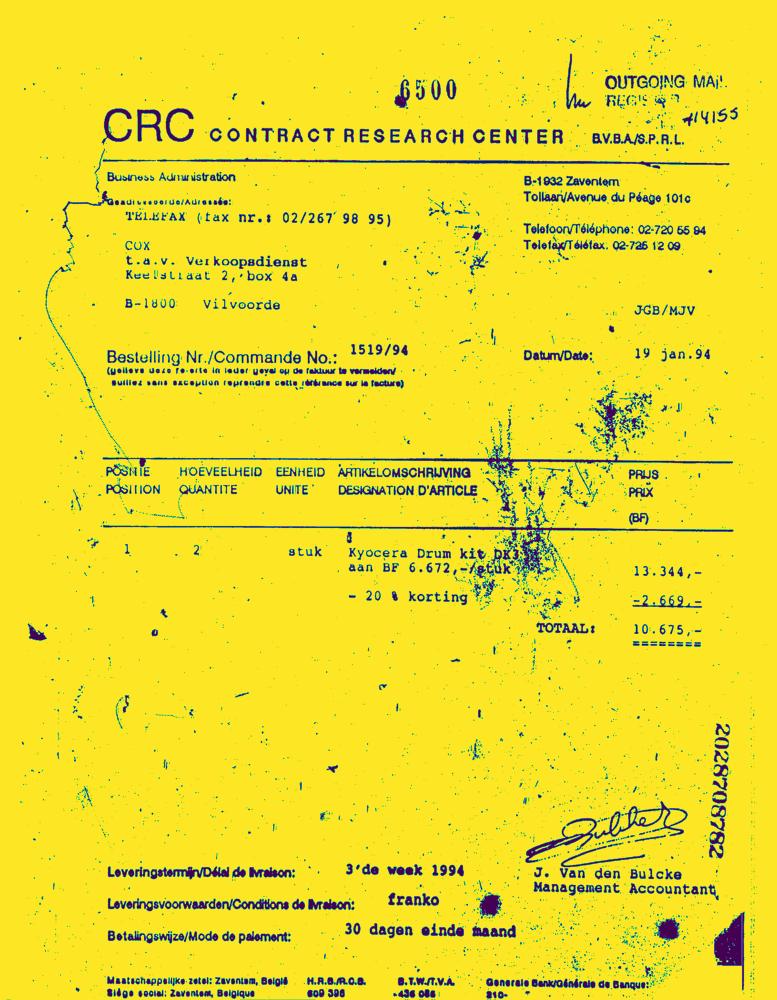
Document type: Invoice-Doc